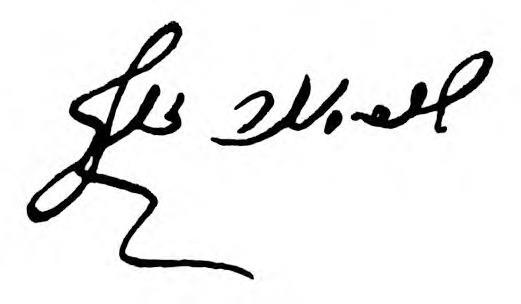
Signature of: senior sachs